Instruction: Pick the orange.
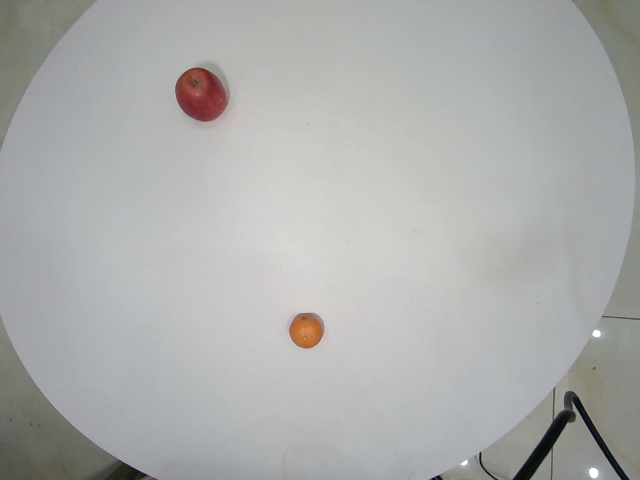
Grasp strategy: vertical